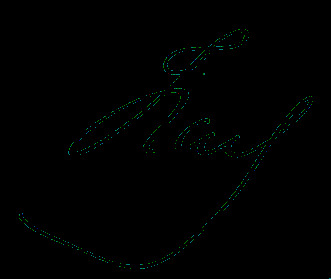
Signature of: charles i of austria